Question: What is the main concern?
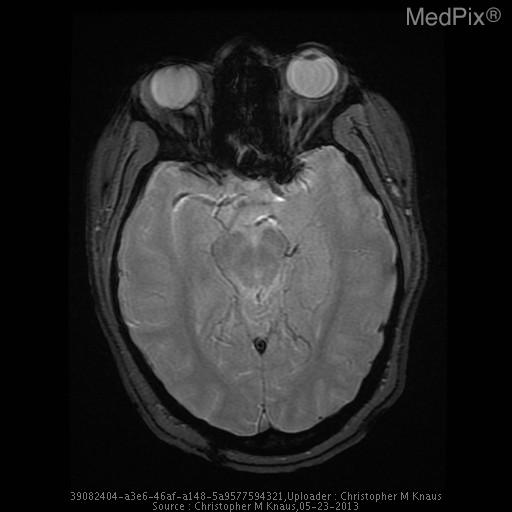
Answer: The findings suggest The vein of Galen, straight sinus, and dominant left transverse venous dural sinus are particularly hyperattenuating, and apparently prominent in caliber.

The superior sagittal sinus is notably less hyperattenuating and is normal in appearance.  The right transverse dural venous sinus is hypoplastic.

Gray/white matter discrimination is preserved.  There is no evidence for infarction or intracranial hemorrhage.  There are no brain masses or mass effect.  There is no hydrocephalus.

The skull is intact.  The partially imaged aerated portions of the skull base are free of significant effusions..

Impression: The vein of Galen, straight sinus, and dominant left transverse venous dural sinus are all particularly hyperattenuating and apparently prominent in caliber, all very concerning for thrombosis.. The GRE sequence reverifies GRE blooming consistent with thrombosis within the vein of Galen, straight sinus, left dominant transverse venous sinus and sigmoid sinus and demonstrates no GRE blooming within the brain parenchyma suggestive of brain parenchymal hemorrhage.. The patient might have a history of 17 yo girl presents with left sided facial weakness and numbness and the worst headache of her life that is rated 10/10.  The headache has been progressive for about 24 hours.  She has a history of migraine, but the patient states that her current headache does not feel like her typical migraine headache..